Question: What might the diagnosis be?
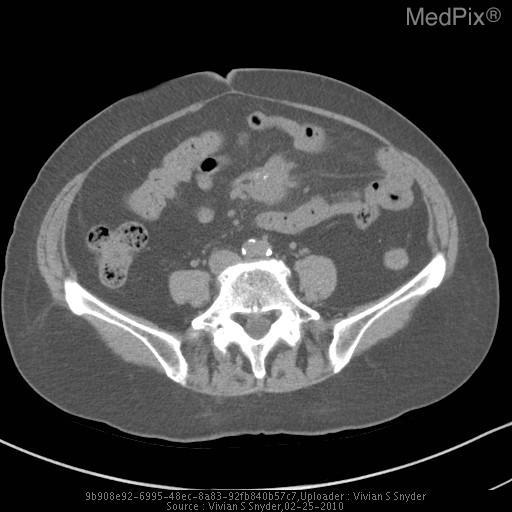
Answer: The possible diagnosis includes Desmoid tumor
Primary mesenteric tumors
Sclerosing mesenteritis
Lipomas
Schwannomas
Smooth muscle tumors.